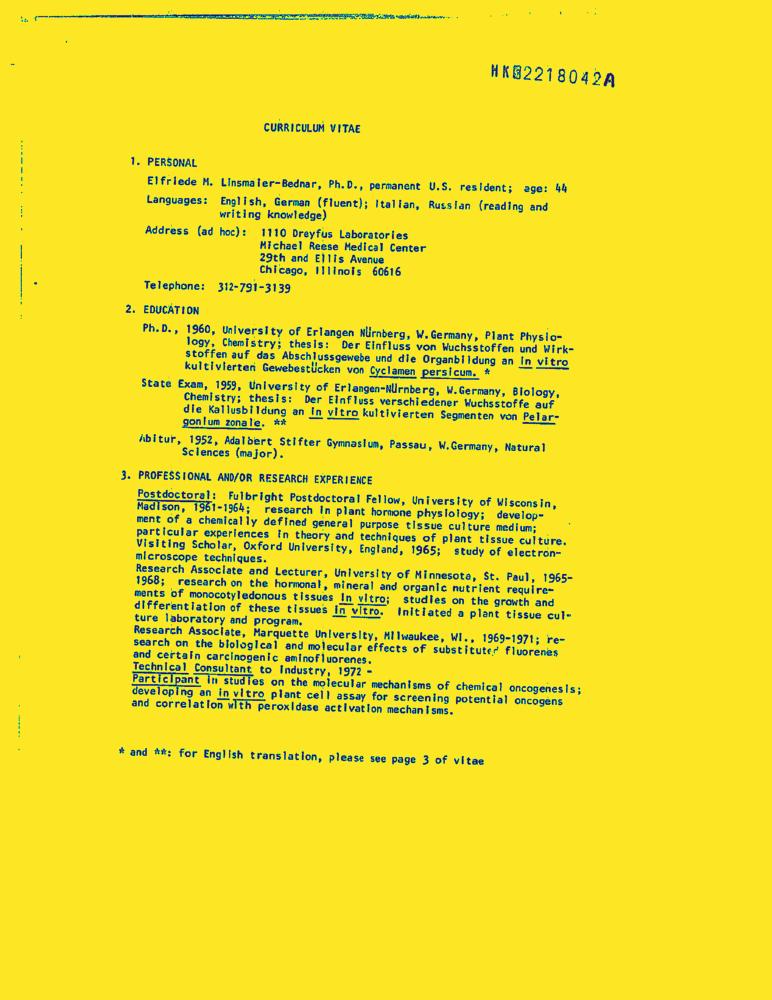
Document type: Resume-Doc